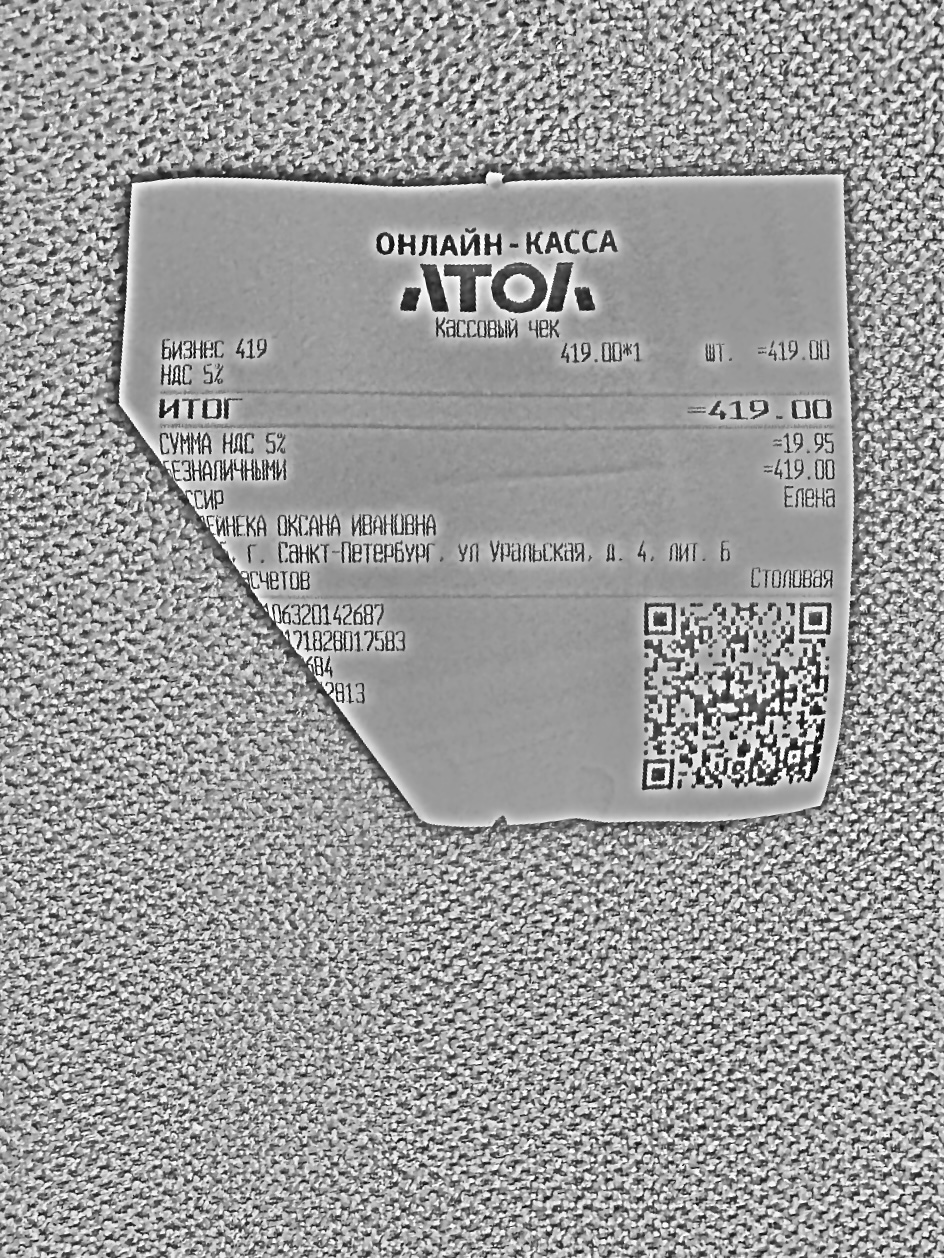
Продавец: ИП ДЕЙНЕКА ОКСАНА ИВАНОВНА
ИНН: не распознано
Дата: не распознано
Товары: Бизнес 419
Количество: 1
Цена: 419.00
Сумма: 419.00
Итого: 419.00